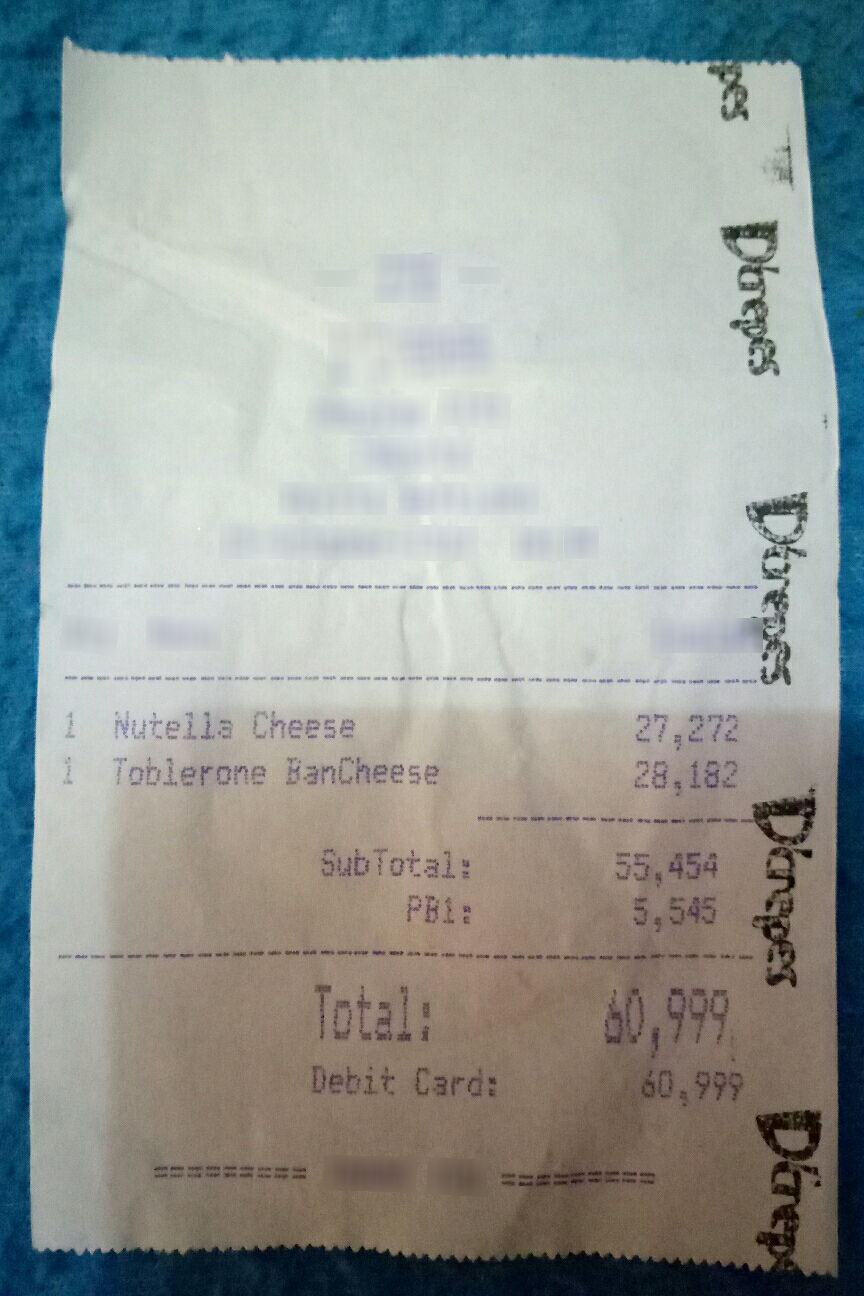
Number of items: 2
Subtotal: 55,454
Tax: 5,545
Total: 60,999
OCR text regions:
text: Total:
text: 60,999
text: Debit
text: Card:
text: 60,999
text: SubTotal:
text: 55,454
text: PB1:
text: 5,545
text: Nutella
text: Cheese
text: 1
text: 27,272
text: Toblerone
text: BanCheese
text: 1
text: 28,182